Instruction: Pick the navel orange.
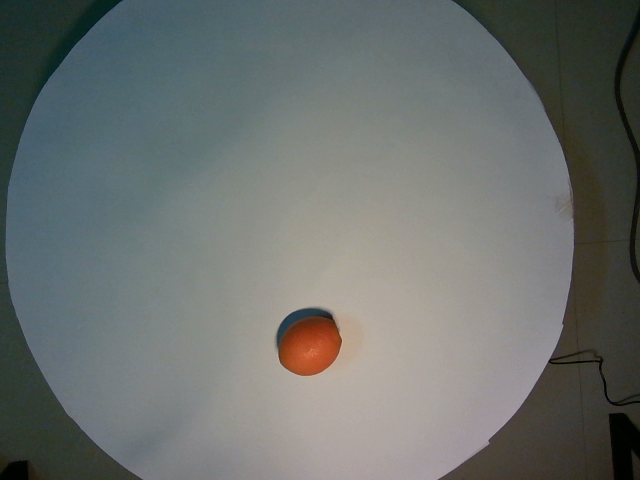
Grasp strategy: vertical